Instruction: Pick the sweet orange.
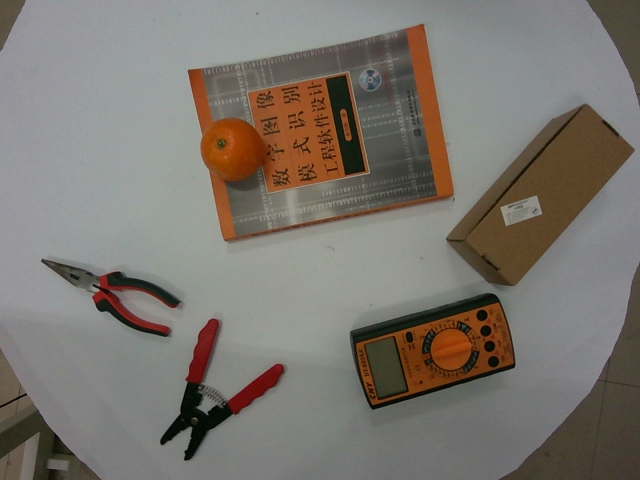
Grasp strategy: vertical